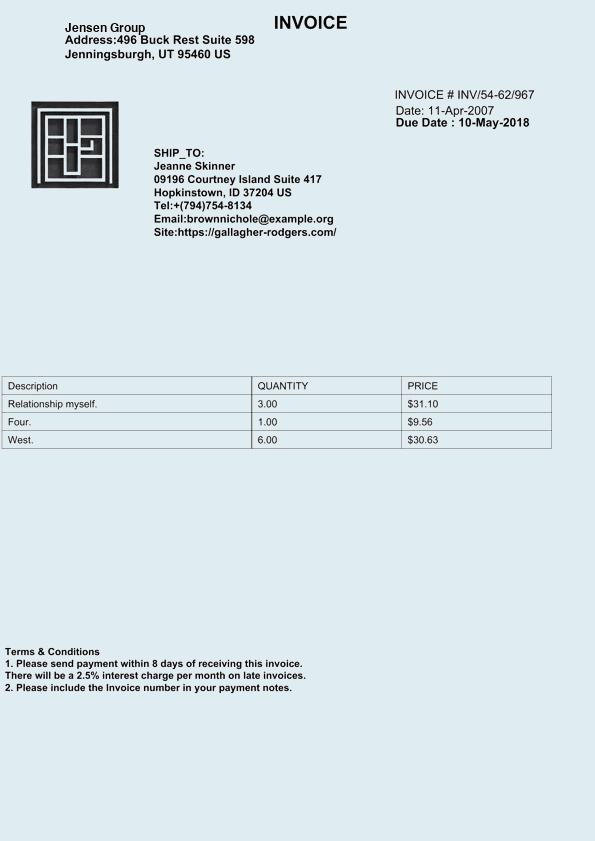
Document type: Invoice